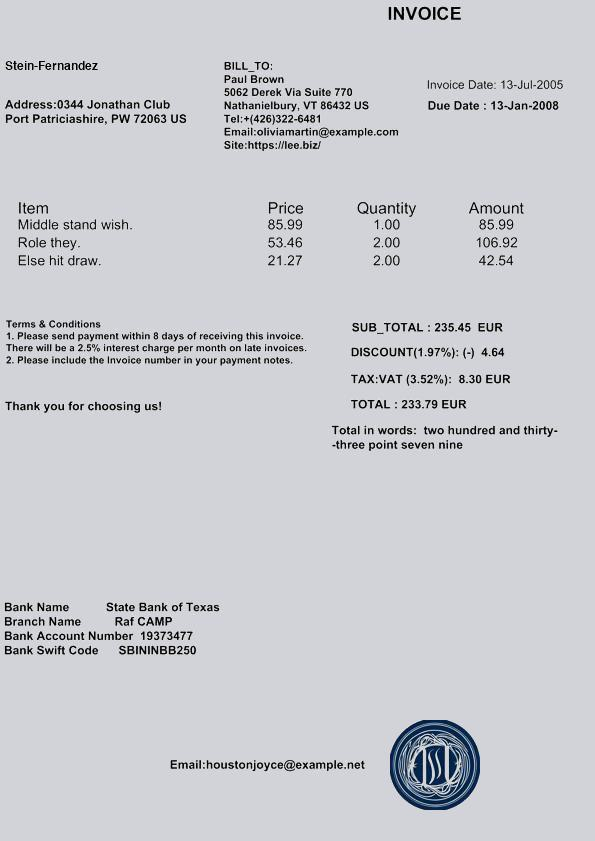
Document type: Invoice